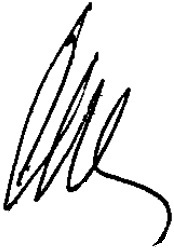
Signature of: carlos lacoste